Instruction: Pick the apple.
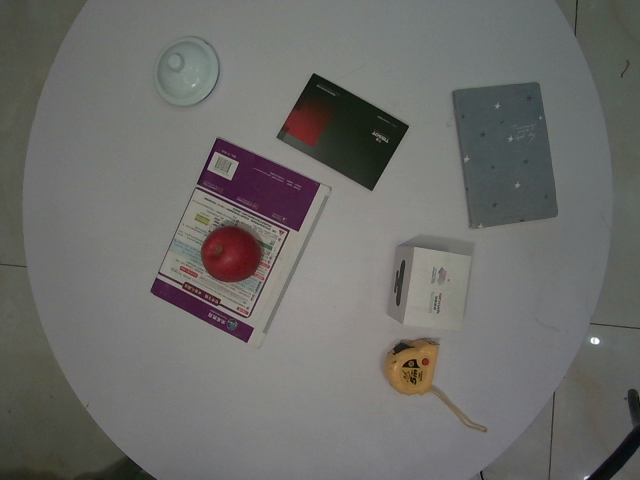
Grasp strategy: vertical